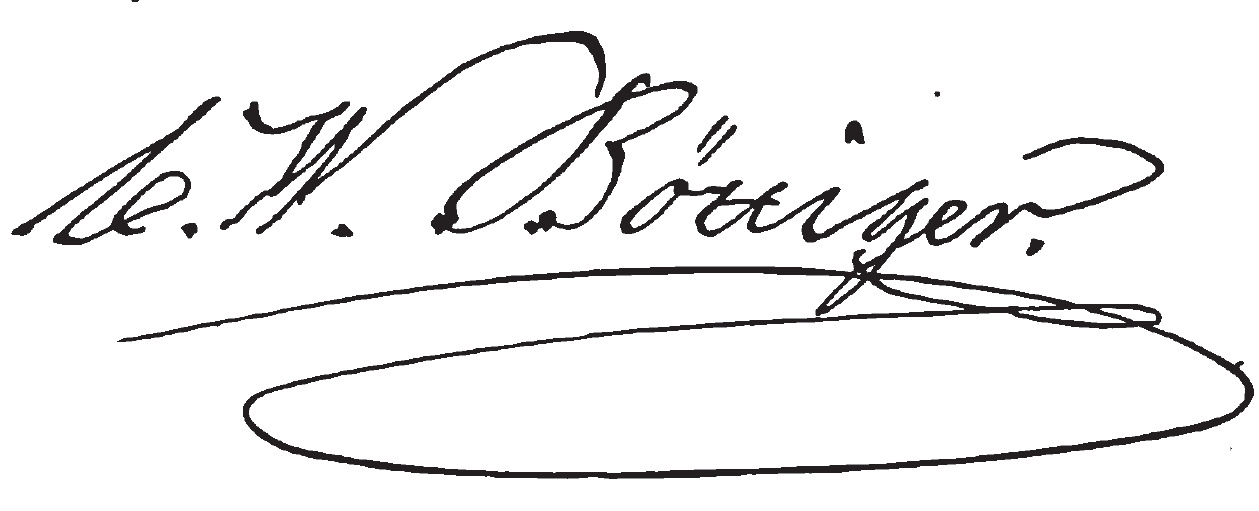
Signature of: carl wilhelm böttiger